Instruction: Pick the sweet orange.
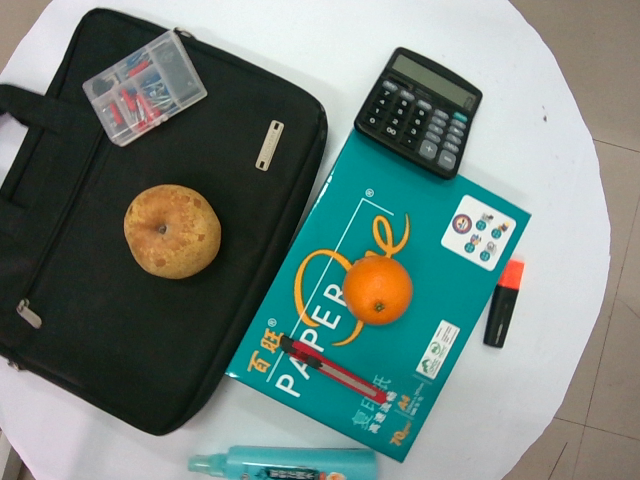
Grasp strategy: vertical